Question: What is the address or location of the property listed in the document?
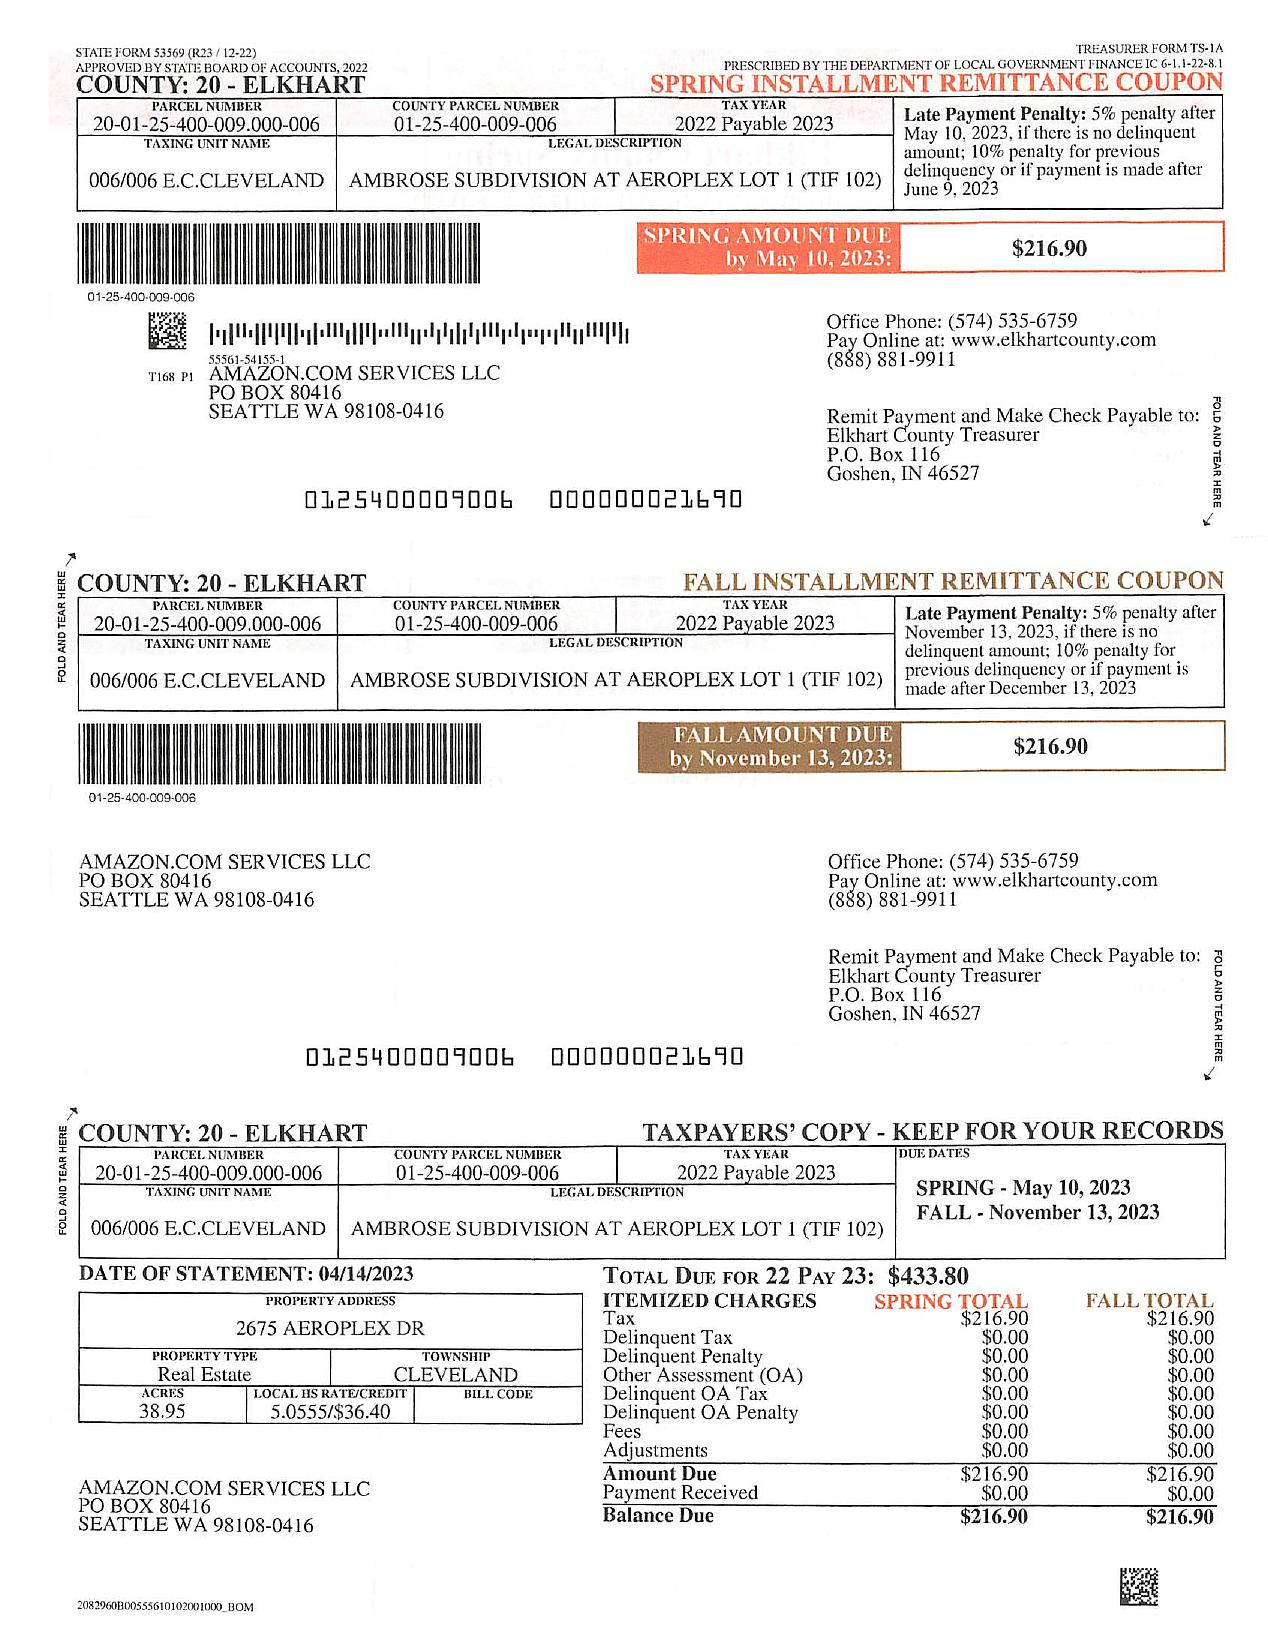
Answer: "2675 AEROPLEX DR"